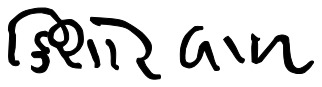
Signature of: kishorlal mashruwala